Question: What are the imaging findings?
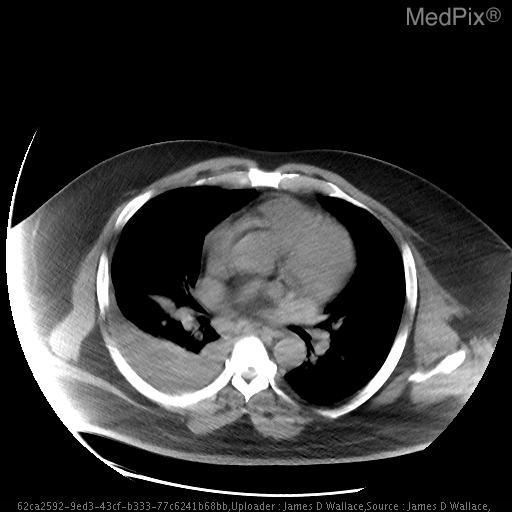
Answer: The imaging shows Rads:
AP CXR demonstrates patchy alveolar infiltrates in bilateral lower lung zones. Representing  loculated pleural effusions
Chest CT demonstrates bilateral effusions with R>L.  Multiple bilateral peripherally distributed nodular opacities with cavitations and feeding vessels leading to the peripheral lung lesions demonstrates bilateral effusions with R>L.  Multiple bilateral peripherally distributed nodular opacities with cavitations and feeding vessels leading to the peripheral lung lesions..